Question: What is the main concern?
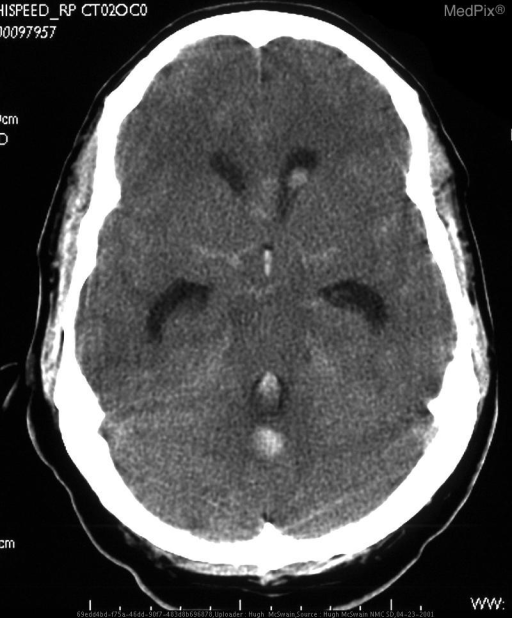
Answer: The findings suggest NCHCT demonstrates hemorrhage in the lateral ventricles and the fourth ventricle with intraparenchymal hemorrhage adjacent to this in the right cerebellum.  MRI demonstrates  multiple flow voids in the right cerebellum which enhance on post gadolinium images.  Angiography demonstrates right PICA aneurysm with a cerebellar AVM.. NCHCT demonstrates hemorrhage in the fourth ventricle with intraparenchymal hemorrhage adjacent to this in the right cerebellum.. The patient might have a history of 38 y/o man presents to ER with history of headache after being choked during a basketball game..